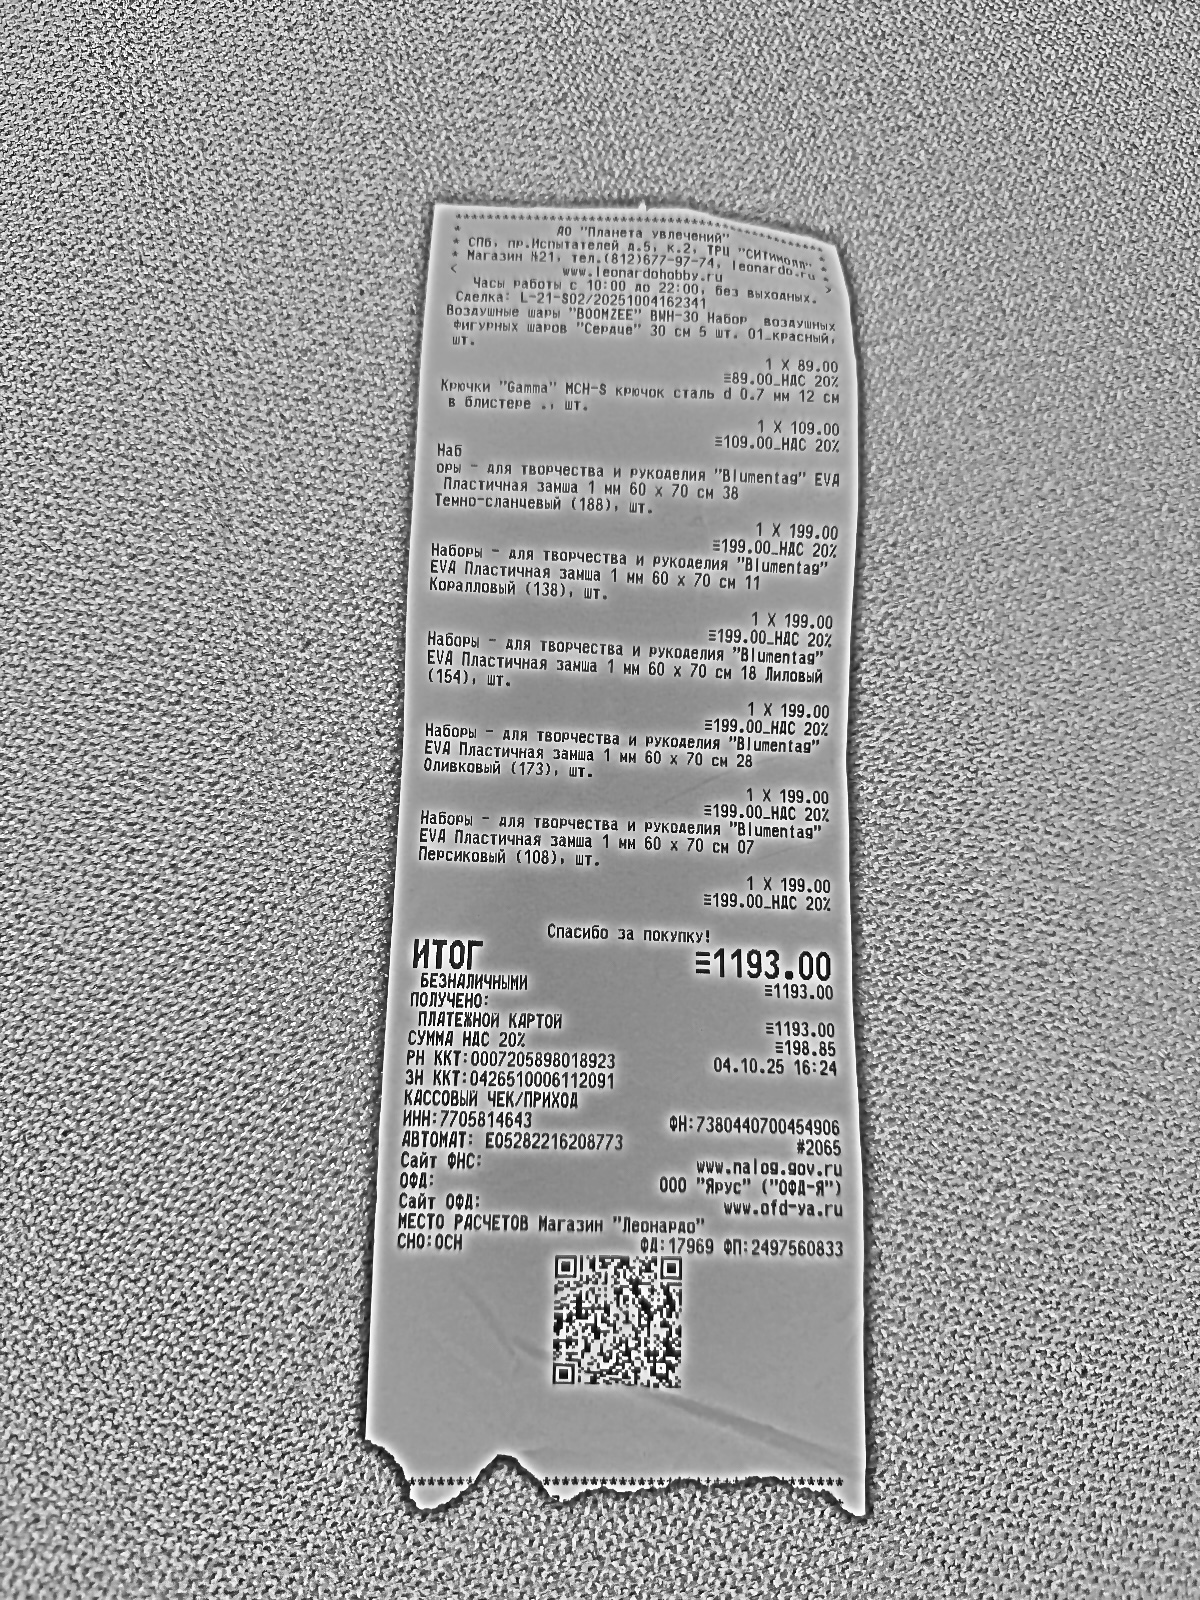
Продавец: АО "Планета увлечений"
ИНН: 7705814643
Дата: 04.10.25
Товары: Воздушные шары "BOOMZEE" ВНИ-30 Набор воздушных фигурных шаров "Сердце" 30 см 5 шт. 01_красный, шт.; Ключки "Gamma" МСН-S крючок сталь d 0,7 мм 12 см в блистере, шт.; Наборы — для творчества и рукоделия "Blumentag" EVA Пластичная замша 1 мм 60 x 70 см 38 Темно-сланцевый (188), шт.; Наборы — для творчества и рукоделия "Blumentag" EVA Пластичная замша 1 мм 60 x 70 см 11 Коралловый (138), шт.; Наборы — для творчества и рукоделия "Blumentag" EVA Пластичная замша 1 мм 60 x 70 см 18 Лиловый (154), шт.; Наборы — для творчества и рукоделия "Blumentag" EVA Пластичная замша 1 мм 60 x 70 см 28 Оливковый (173), шт.; Наборы — для творчества и рукоделия "Blumentag" EVA Пластичная замша 1 мм 60 x 70 см 07 Персиковый (108), шт.
Количество: 1.000; 1.000; 1.000; 1.000; 1.000; 1.000; 1.000
Цена: 89.00; 109.00; 199.00; 199.00; 199.00; 199.00; 199.00
Сумма: 89.00; 109.00; 199.00; 199.00; 199.00; 199.00; 199.00
Итого: 1193.00